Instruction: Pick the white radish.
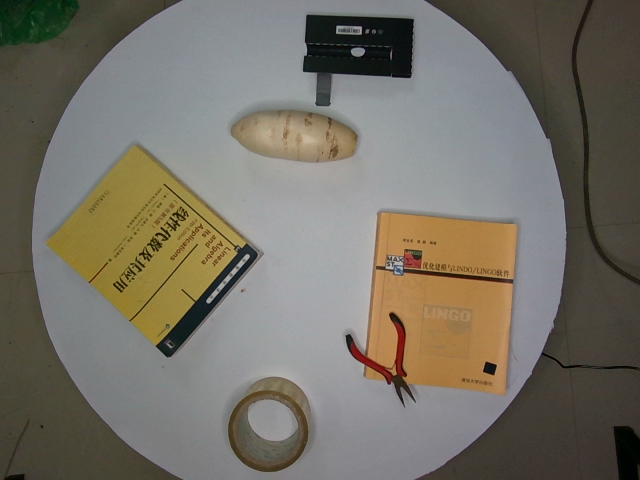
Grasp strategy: vertical